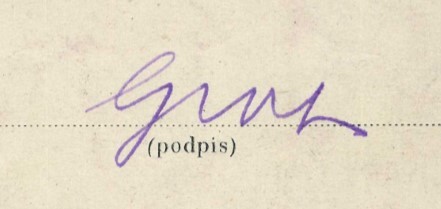
Signature of: leon grot